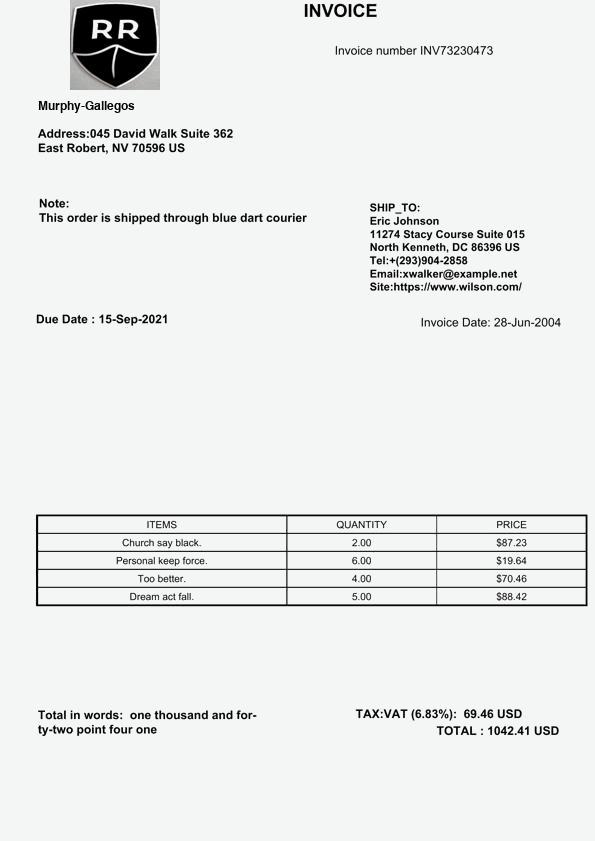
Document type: Invoice